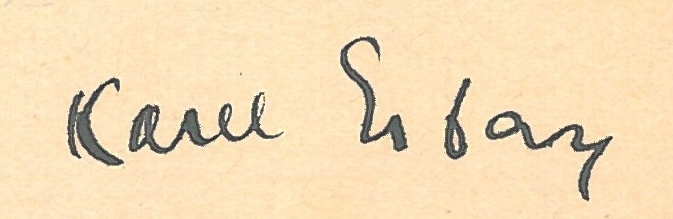
Signature of: karel erban